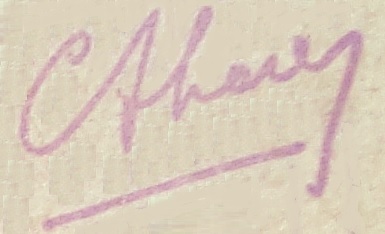
Signature of: carlos álvarez